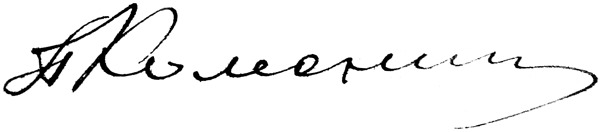
Signature of: petro kolesnykov